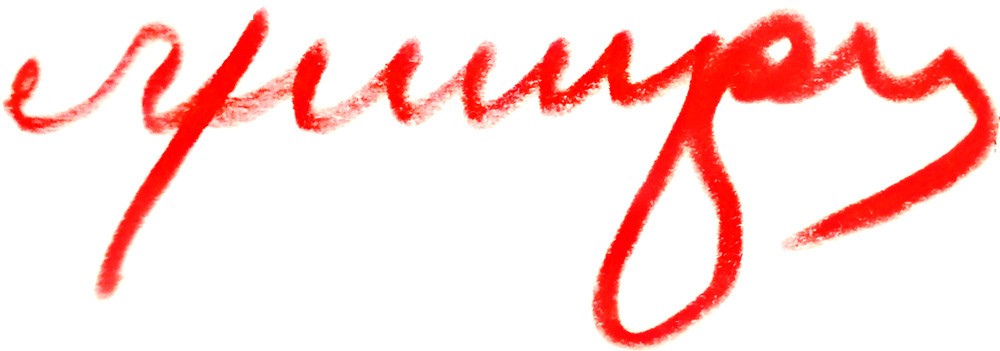
Signature of: q12122282